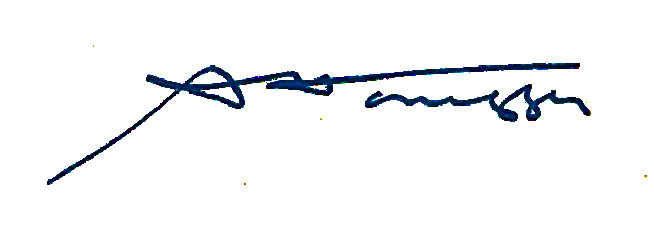
Signature of: arthur honegger